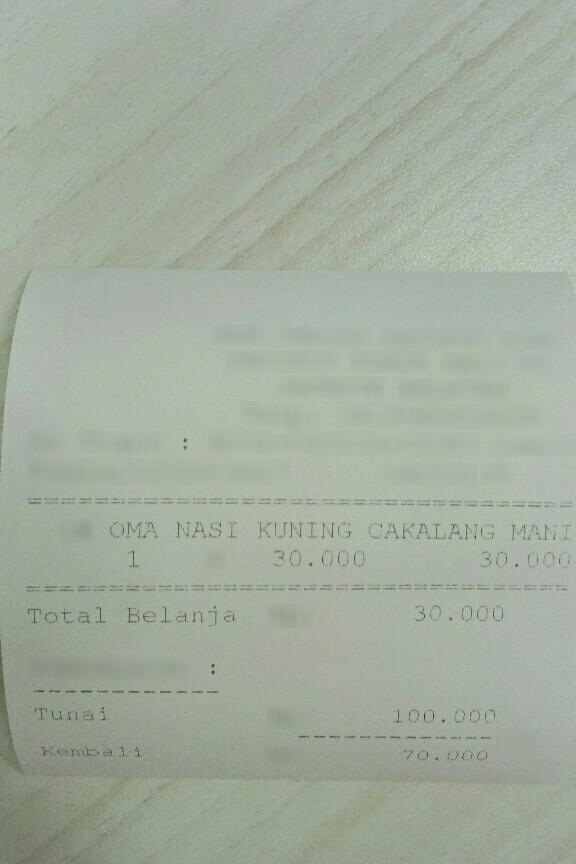
Extraction:
receipt: line_items: name: OMA NASI KUNING CAKALANG MANI
price: 30.000
qty: 1
total: 30.000